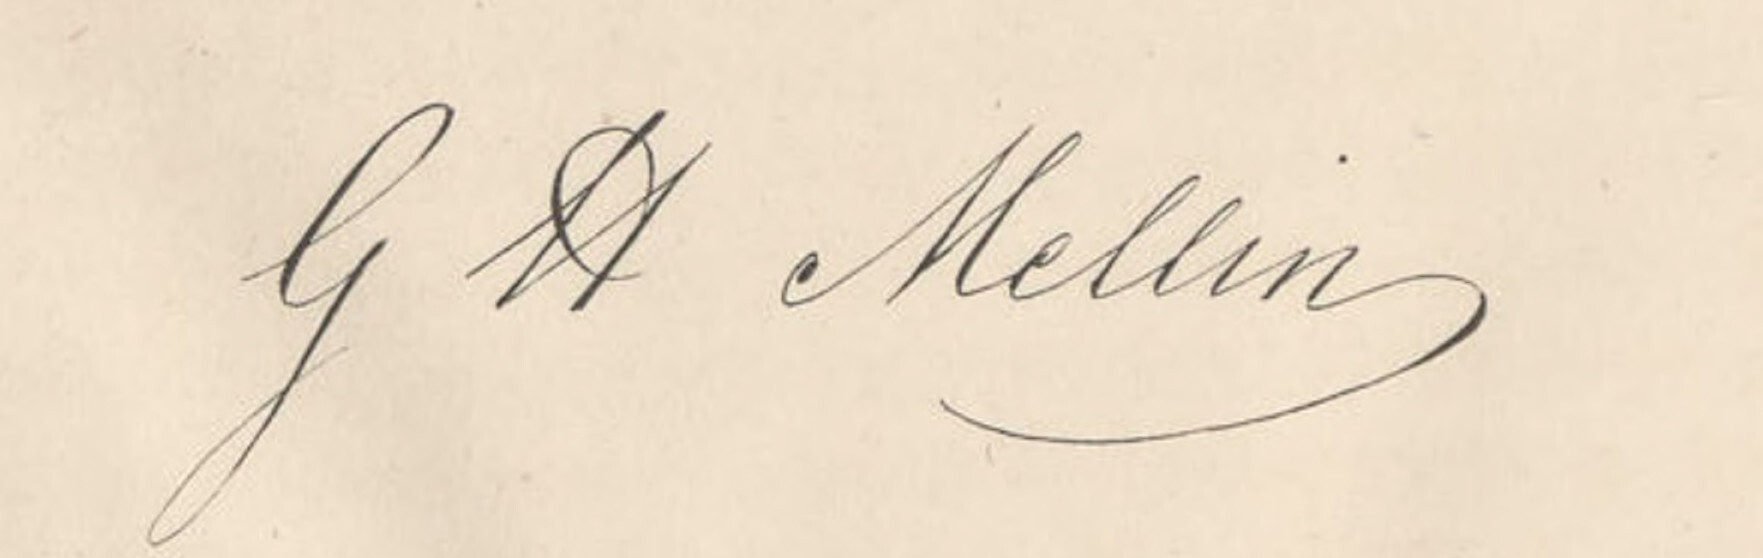
Signature of: gustaf henrik mellin